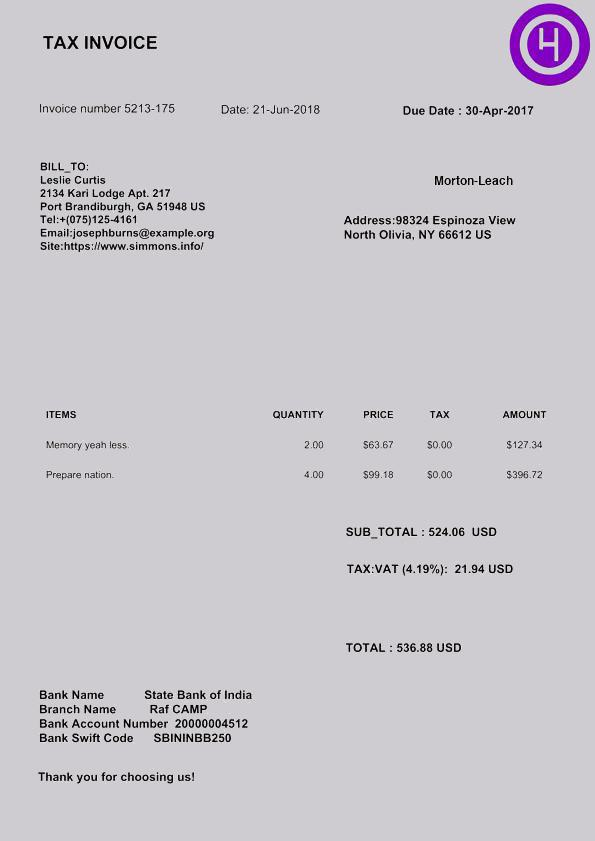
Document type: Invoice